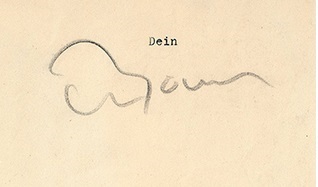
Signature of: wolfgang bauer